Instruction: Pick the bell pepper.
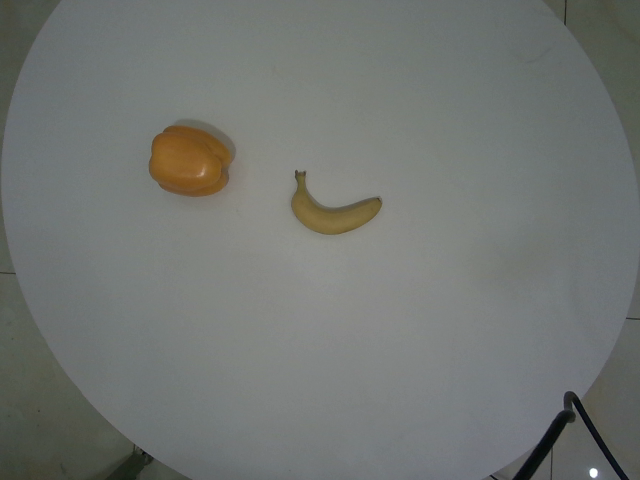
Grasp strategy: vertical